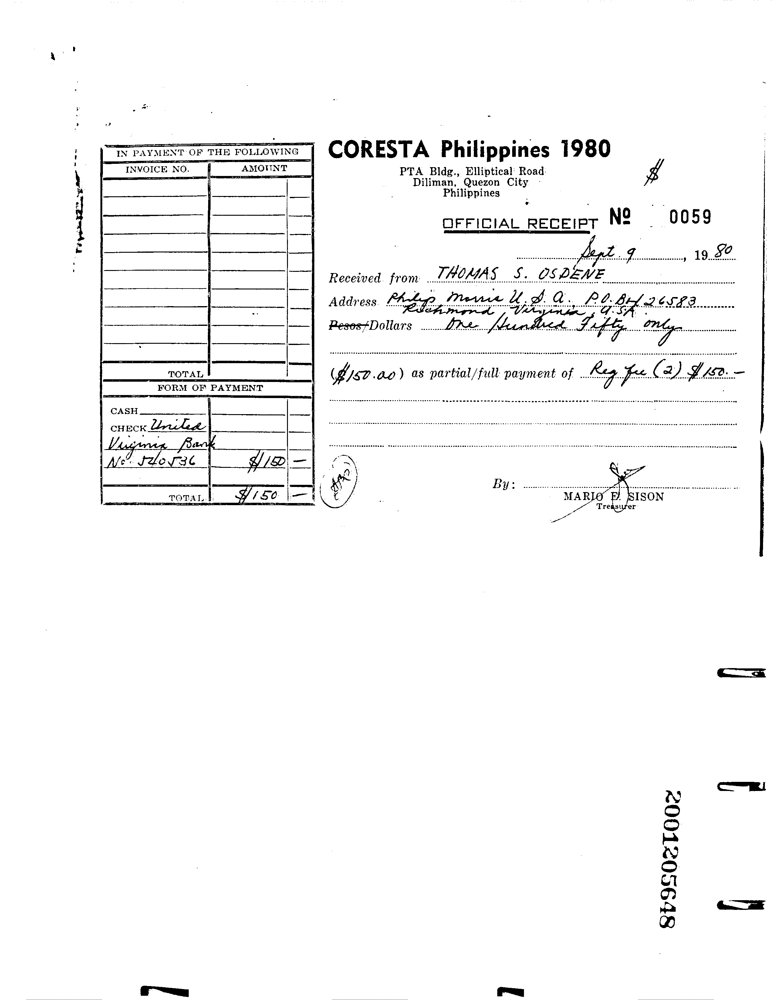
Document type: Invoice